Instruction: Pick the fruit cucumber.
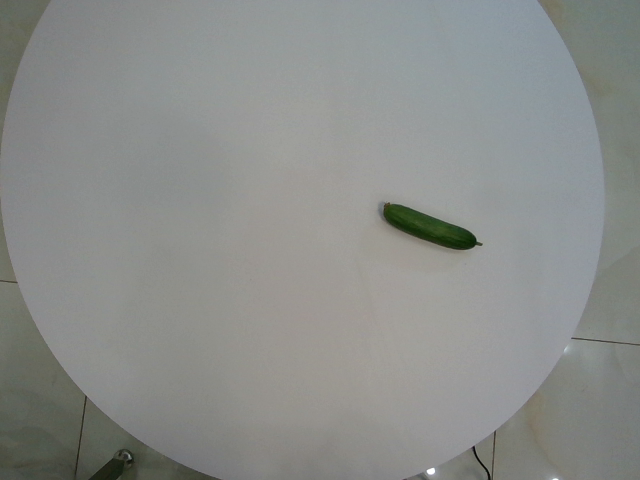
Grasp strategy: vertical